Question: What is the suspected problem?
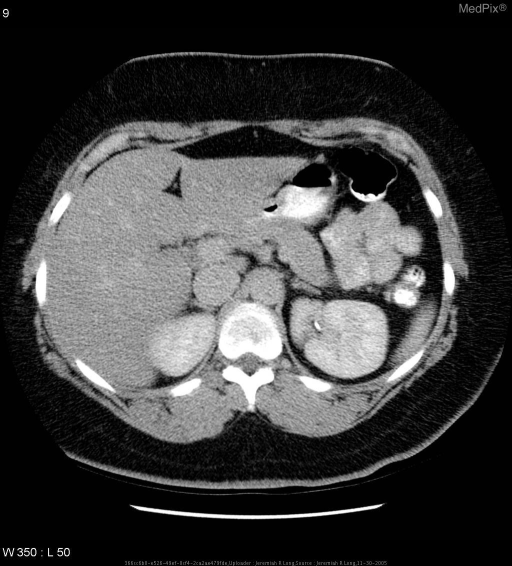
Answer: The findings suggest Triple phase IV contrast study of the abdomen demonstrates a liver hemangioma, and incidental note is made of a left-sided bifid ureter.. Three delayed contrast enhanced CT images of the abdomen demonstrating the left kidney with a superior pole and collecting system, a more inferior image of the left kidney with parenchyma and no collecting system (the so-called \"faceless\" kidney), and a still more inferior image of the left kidney with the reappearance of a collecting system, consistent with a duplicated collecting system.. The patient might have a history of 36 year old female with a liver mass..